Question: What is the potential diagnosis?
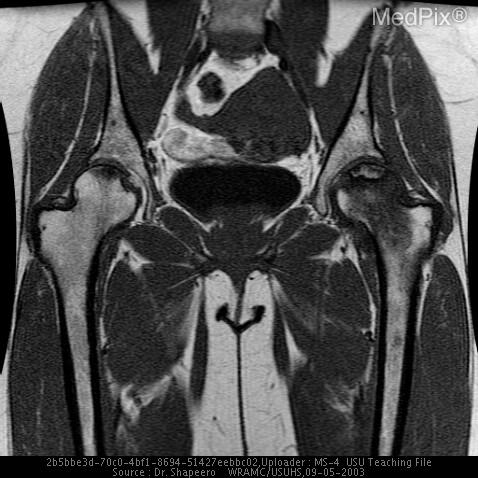
Answer: The possible diagnosis includes Nearly pathognomonic for AVN.